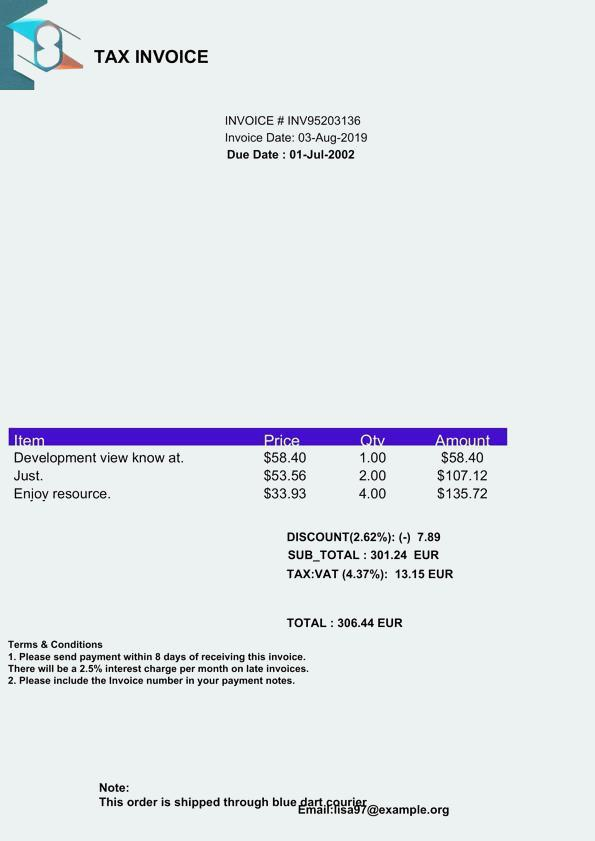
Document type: Invoice